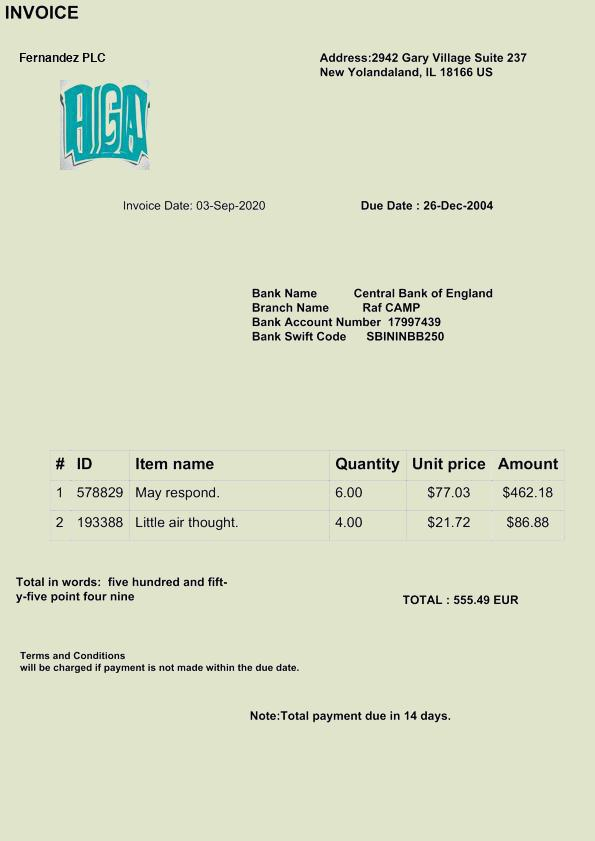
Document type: Invoice